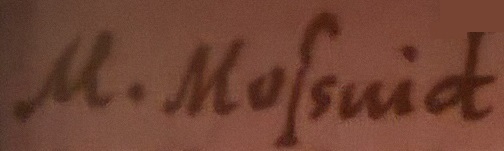
Signature of: martynas mažvydas